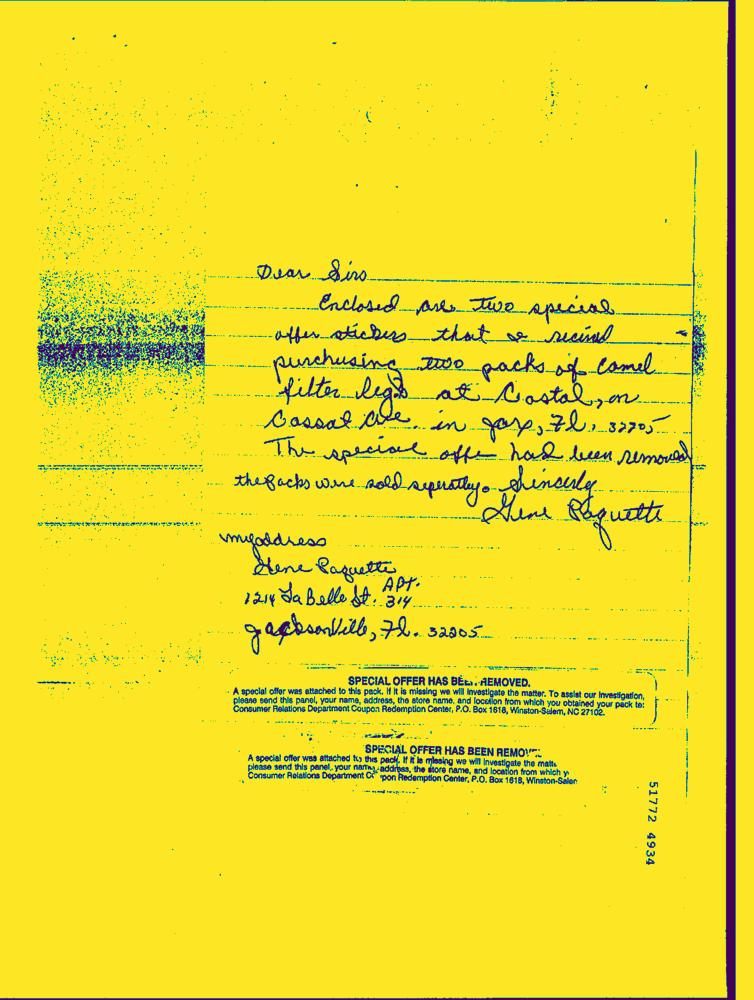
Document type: Hand-Written